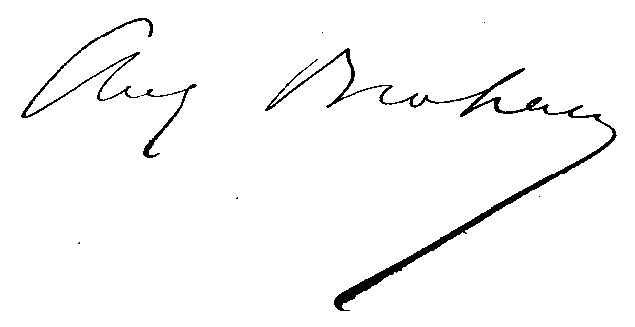
Signature of: augustine brohan